Question: What was observed in the imaging?
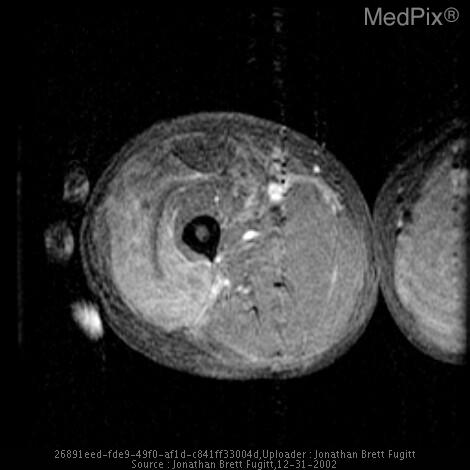
Answer: The imaging shows Severe edema of the deep fascia of the proximal quadriceps muscle group is seen on CT extending posteriorly to its insertion on the linea aspera.
Fat sat T2 axial imaging shows extensive edema in the deep facia of several muscles, the soft tissues, and the vastus intermedius/lateralis, and the tensor fascia lata.
Somewhat paradoxically, the fat sat gadolinium enhanced axial T1 images do not demonstrate enhancement of the fascia, perhaps do to its normal ligamentous character. Myositis and fasciitis.